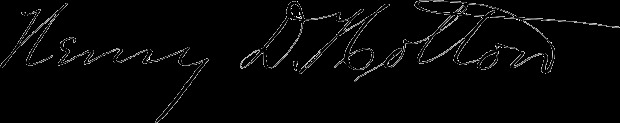
Signature of: henry dwight holton